Question: What could the diagnosis suggest?
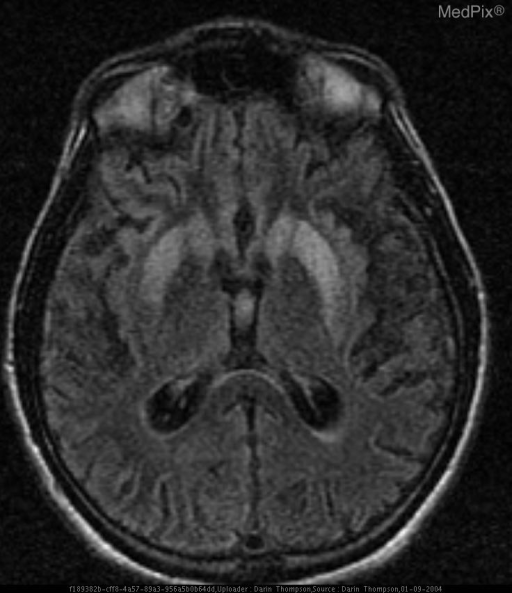
Answer: The possible diagnosis includes Cruetzfeldt-Jacob Disease
Variant Creutzfeldt-Jacob Disease
Other transmissible spongioform encephalopathies
Diffuse ischemic insult

Less likely:
Methanol - putamen
Carbon Monoxide - globus pallidus
Deposition of iron or copper
Neoplastic infiltration—particularly of lymphoma or glioma..